Question: What is the main concern?
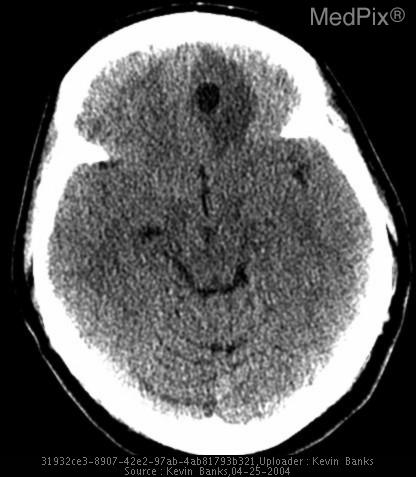
Answer: The findings suggest CT and MR evaluation of the brain demonstrated multiple well-defined cystic lesions in the brain parenchyma and subarachnoid spaces. All lesions were approximately 1cm in size and several appeared to have a small internal nodule. Only one of the lesions (an intra-axial cyst in the frontal lobe) demonstrated any surrounding edema.. Axial CT through the level of the frontal lobes demonstrates a well defined intra-axial cystic lesion with a surrounding rim of edema.. The patient might have a history of A 35 year-old Hispanic female with no significant past medical history presented with new onset of seizures..